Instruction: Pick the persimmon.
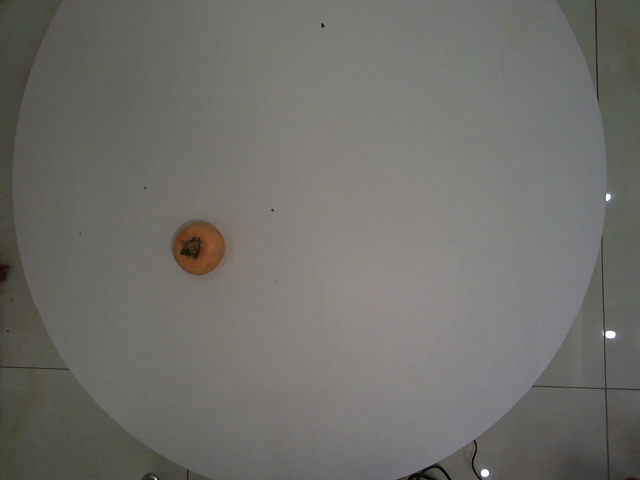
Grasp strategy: vertical